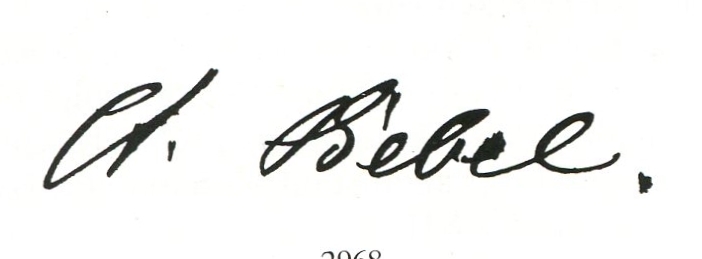
Signature of: august bebel